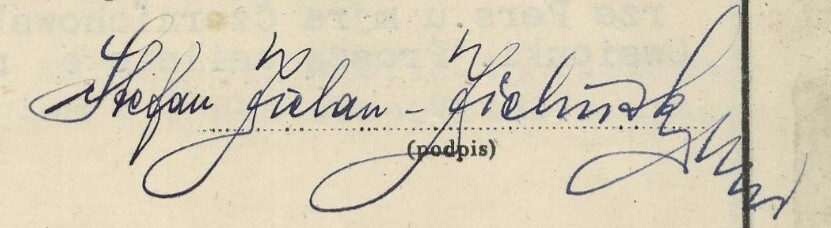
Signature of: q104515405